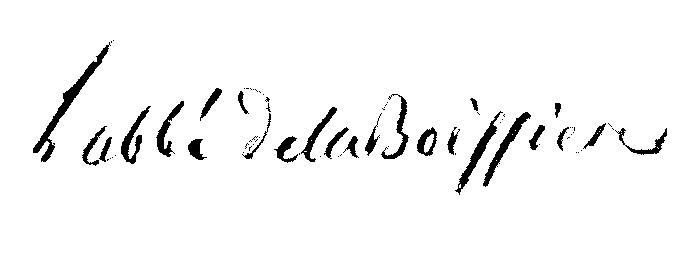
Signature of: françois antoine de la boissière